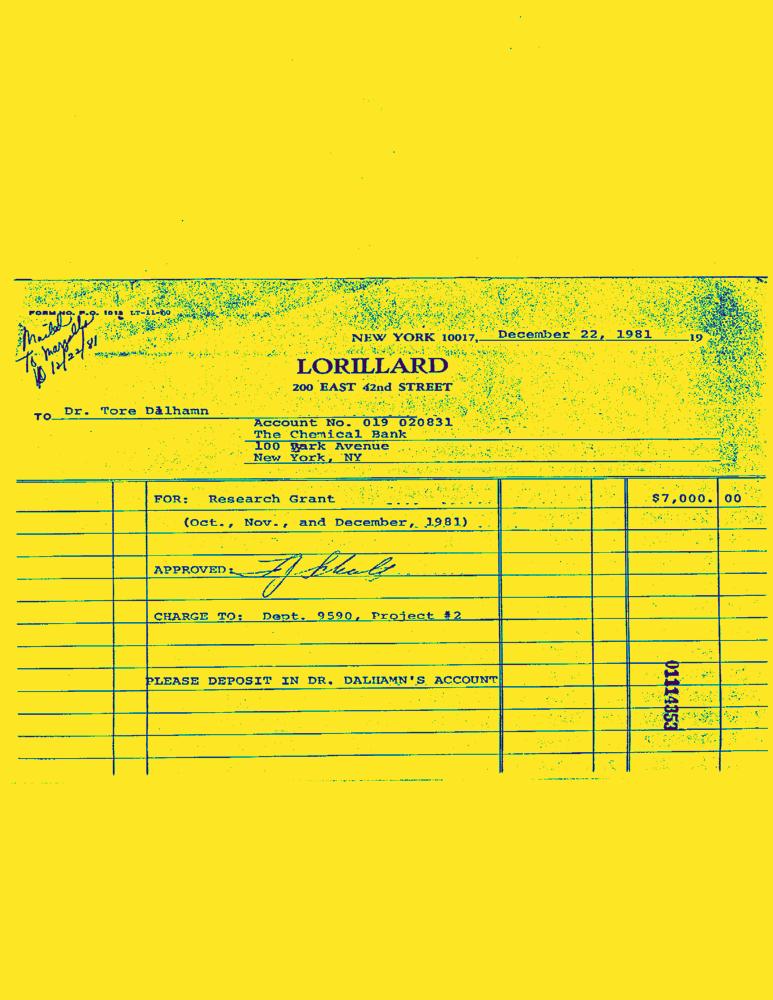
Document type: Invoice-Doc